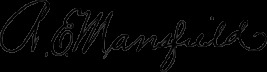
Signature of: robert e mansfield